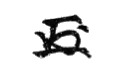
Signature of: tanaka giichi